Question: What could the diagnosis suggest?
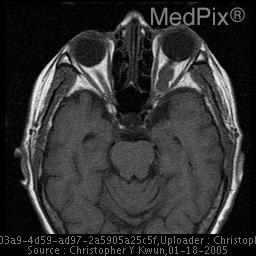
Answer: The possible diagnosis includes 1. Optic nerve sheath meningioma.
2. Neurofibroma.
3. Cavernous hemangioma.
4. Intraconal hematoma..